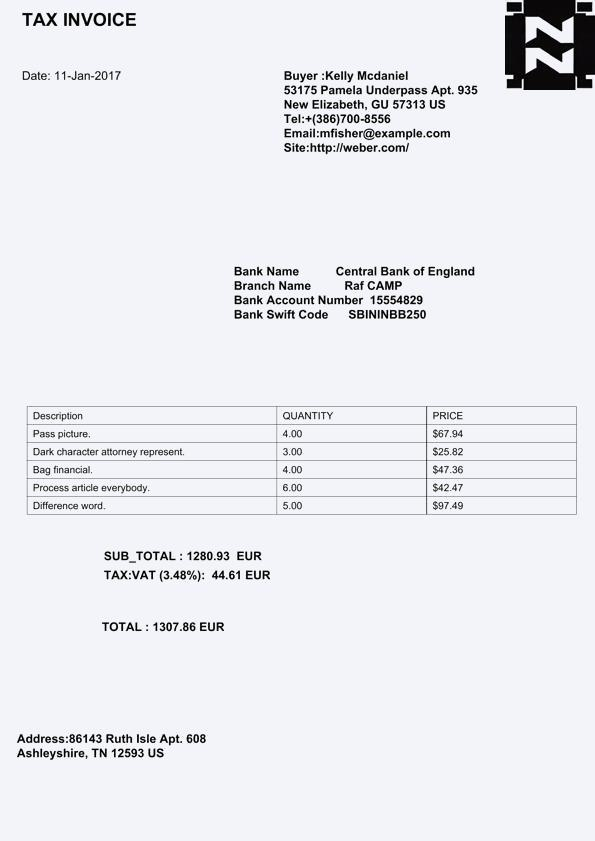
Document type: Invoice